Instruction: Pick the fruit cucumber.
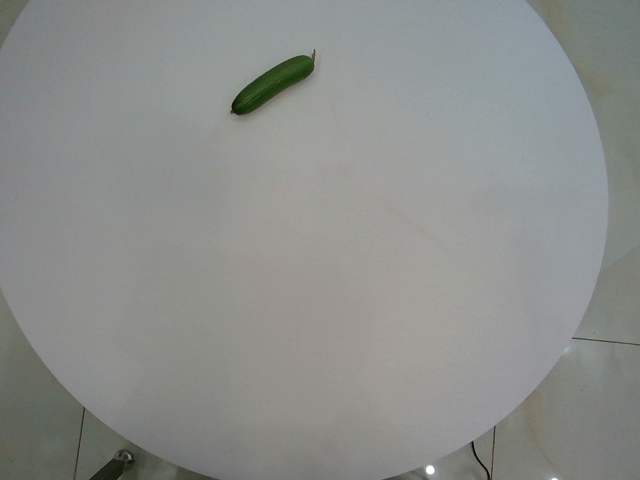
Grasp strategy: vertical